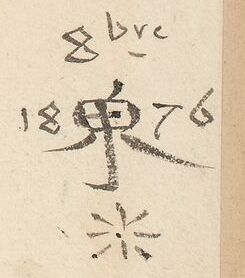
Signature of: émile auguste reiber